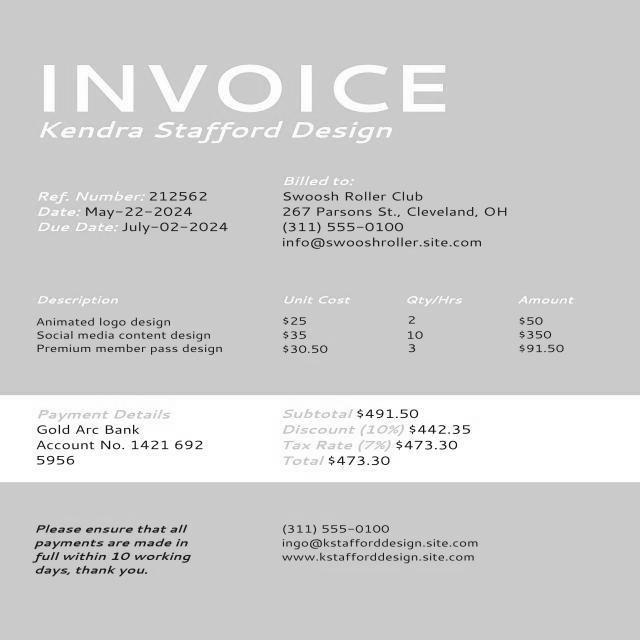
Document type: Invoice